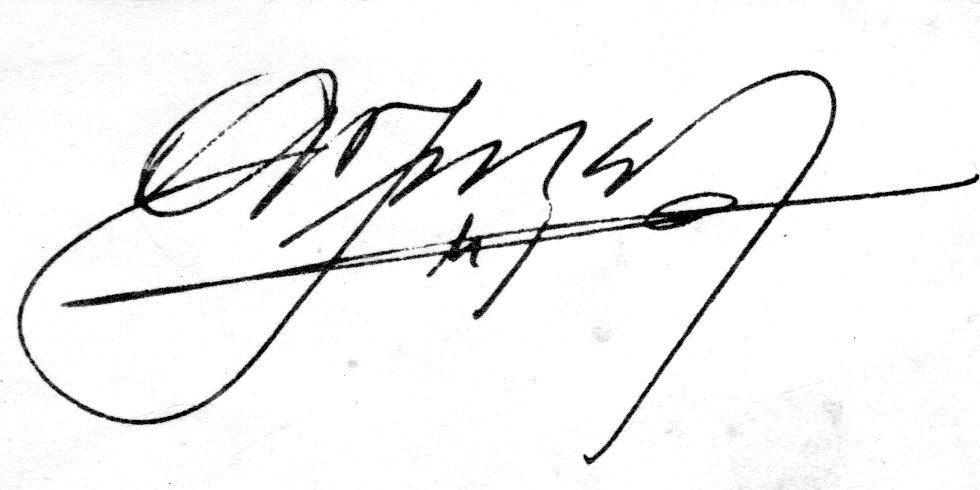
Signature of: carlos bernardo gonzález pecotche